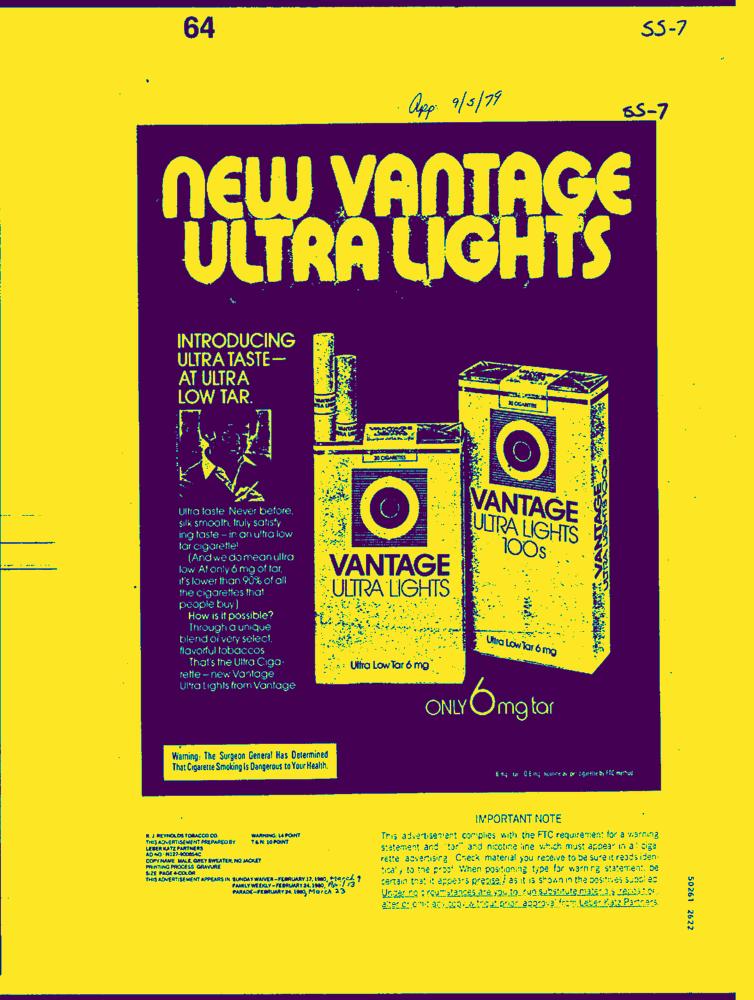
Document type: AD